Question: What type of tax is indicated in the document, personal property or real estate?
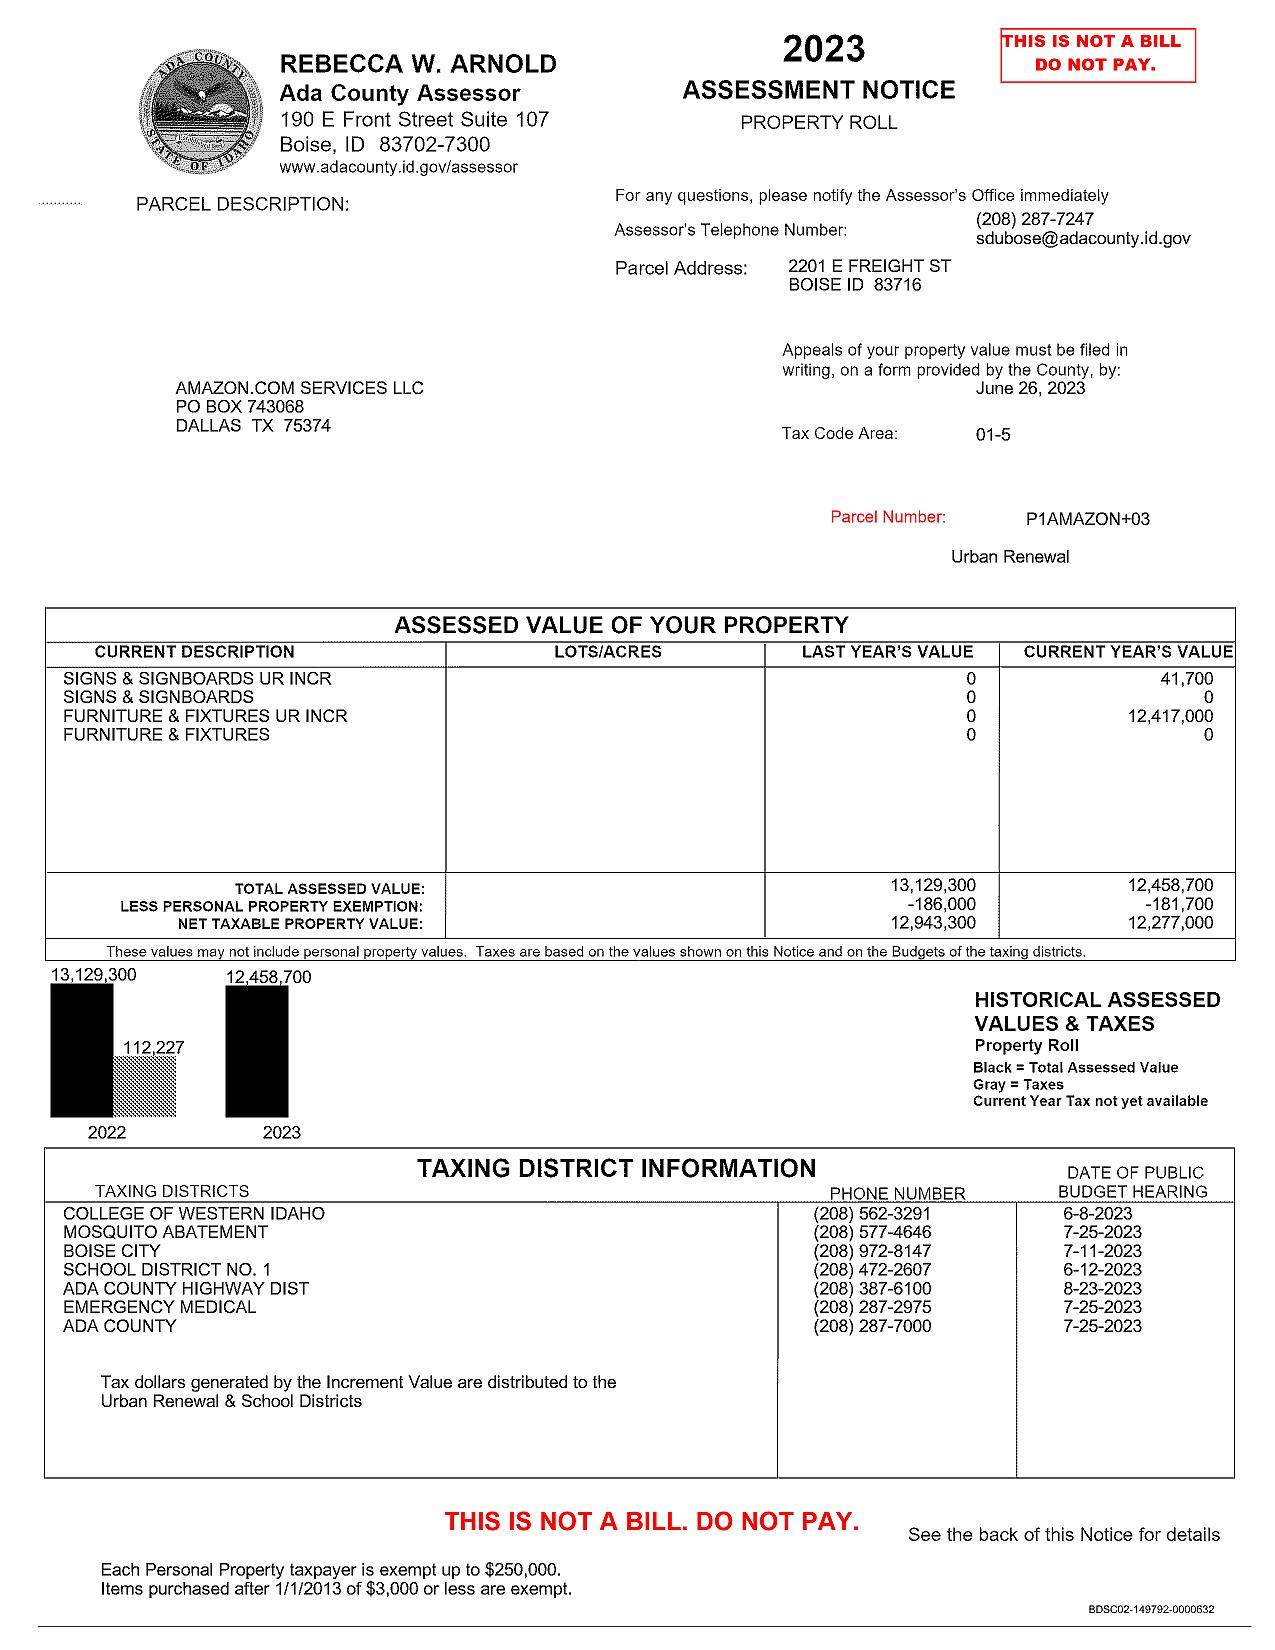
Answer: "Personal Property Tax"